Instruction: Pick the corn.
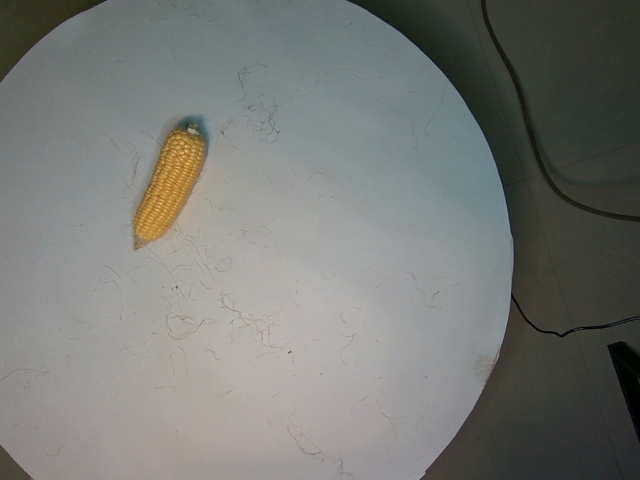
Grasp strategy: vertical